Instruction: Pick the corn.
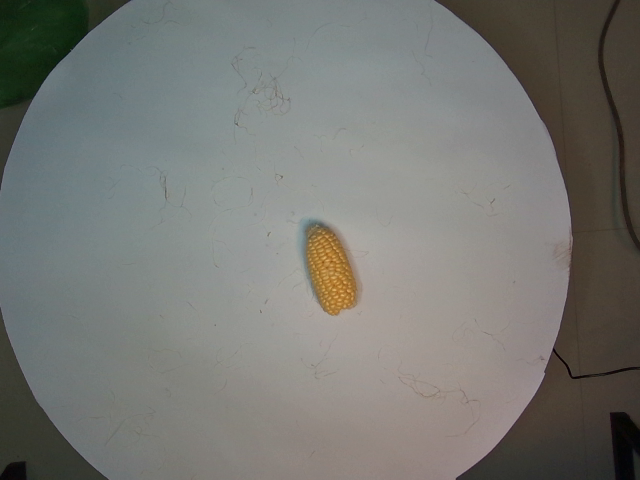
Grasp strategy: vertical